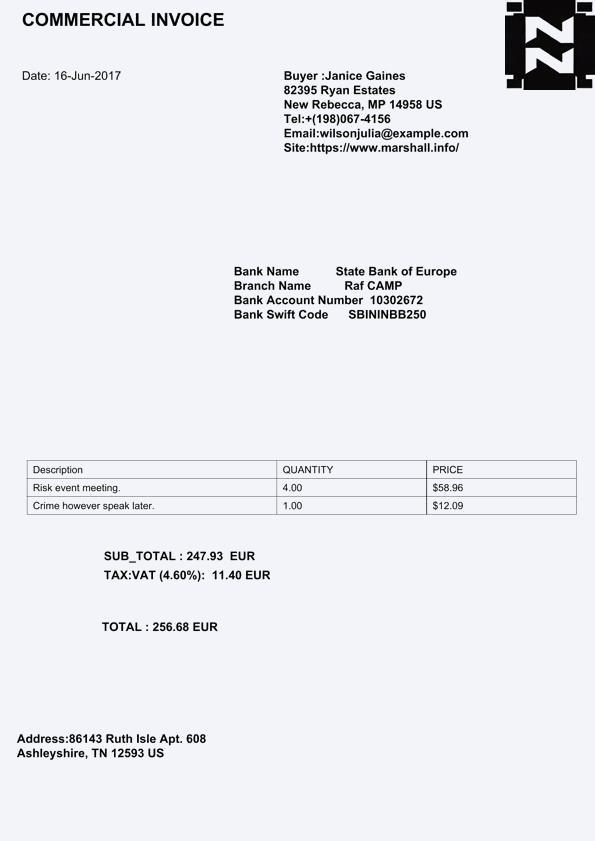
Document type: Invoice